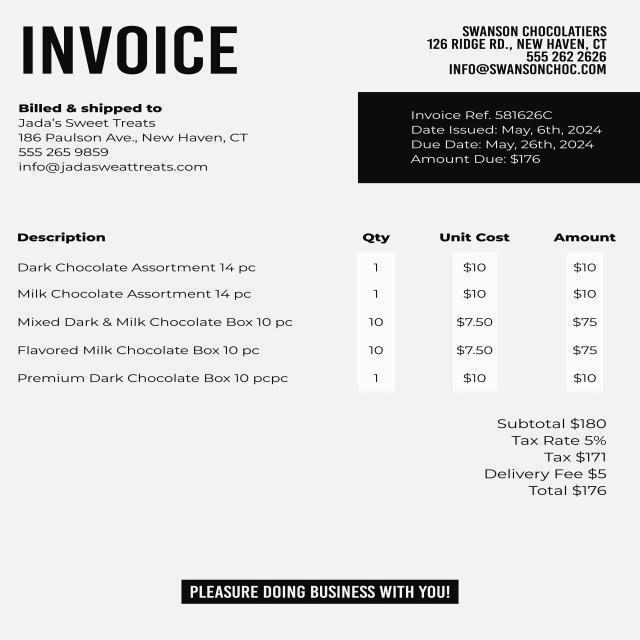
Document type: Invoice